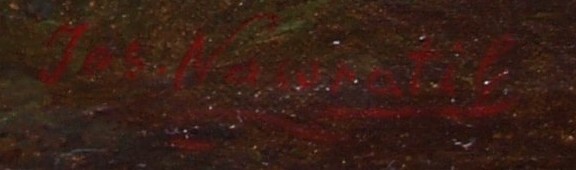
Signature of: josef navrátil